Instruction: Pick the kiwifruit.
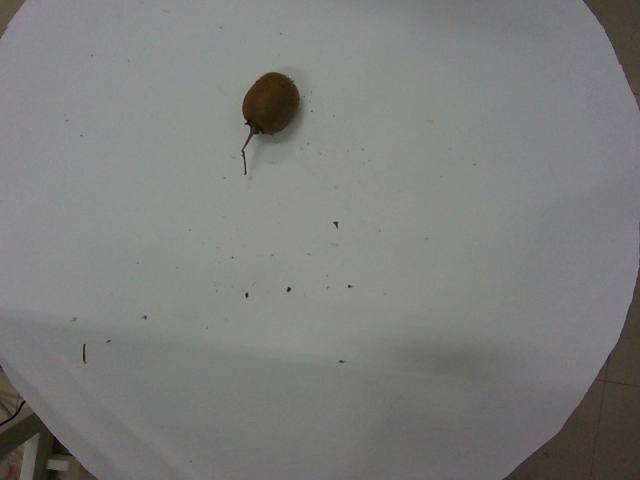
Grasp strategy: vertical